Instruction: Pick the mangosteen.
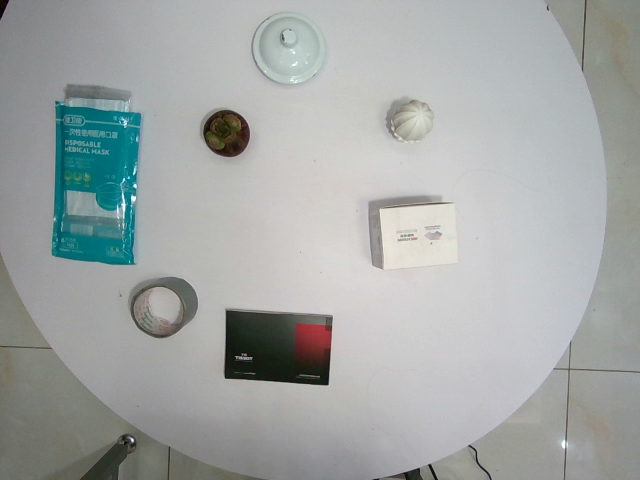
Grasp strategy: vertical